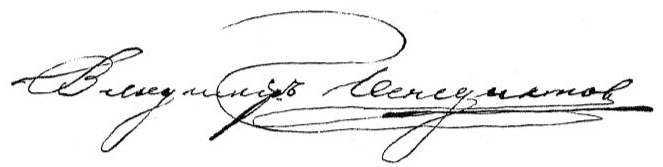
Signature of: vladimir benediktov